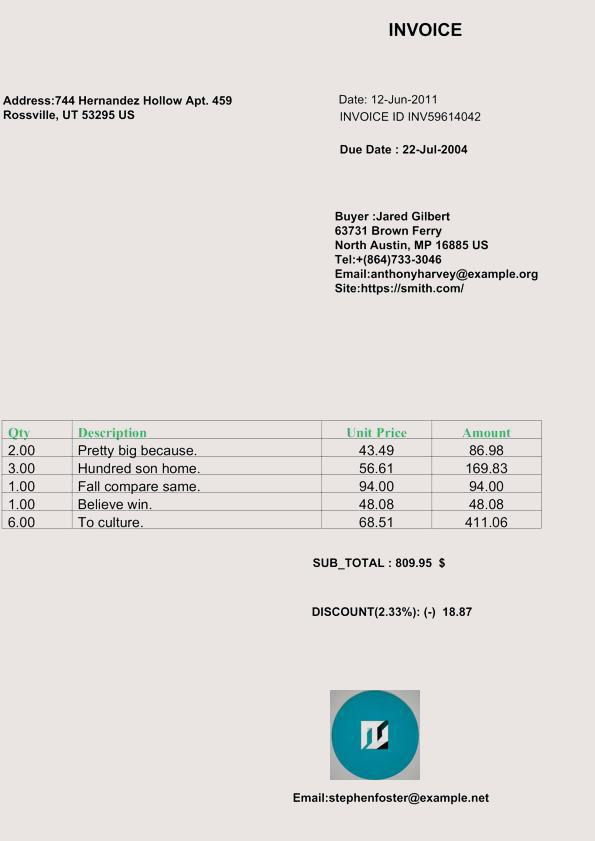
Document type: Invoice